Question: What is the main concern?
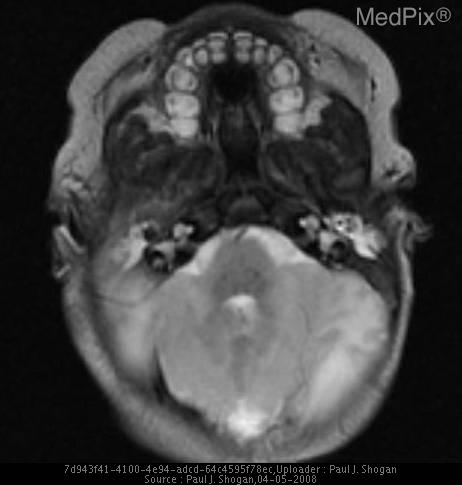
Answer: The findings suggest This patient has agenesis of the corpus callosum.  The posterior fossa is small, with a normally formed cerebellum, which is compressed inferiorly, and the 4th ventricle and cerebral aqueduct are patent.  The globes maintain cross-midline symmetry, and hypotelorism is noted.  The optic tracts are normally formed.  The thalami are fused, and there is partial interhemispheric fusion of the insular parenchyma, and a suggestion of anterior frontal lobe fusion.  There is a partially formed posterior falx cerebri, and anterior interhemispheric fissure.  There is a probable large monoventricle with a dorsal interhemispheric cyst, abutting dysplastic cerebral tissue.  There is an apparent hypoplastic left internal jugular vein.  A cephalocele at the vertex is also noted.. T2 weighted axial image through the posterior fossa reveals the cerebellum is normally formed, and the 4th ventricle is patent.  There is no cleft palate.. The patient might have a history of Full-term neonate with abnormal prenatal ultrasound..